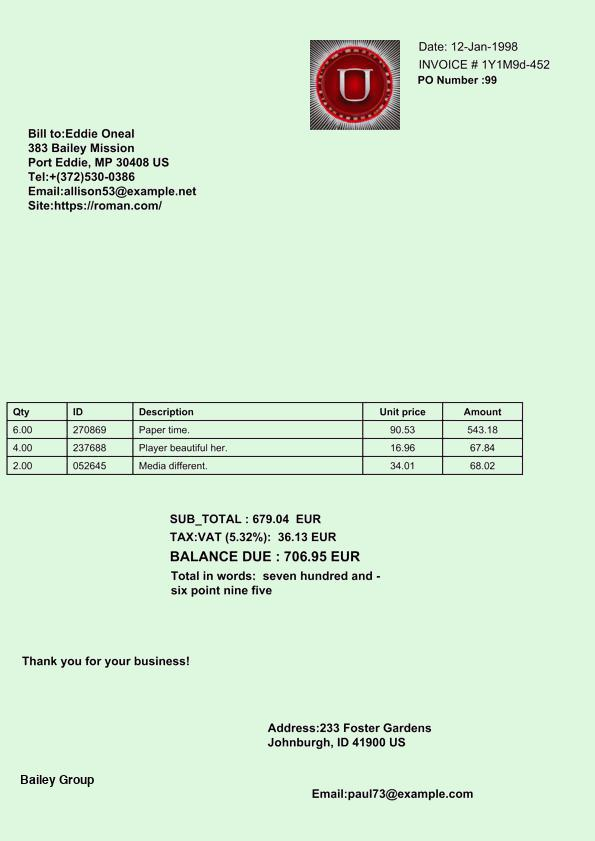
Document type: Invoice